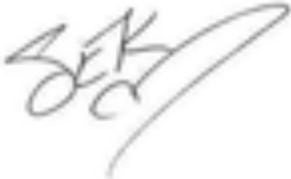
Signature of: sarah eckhardt